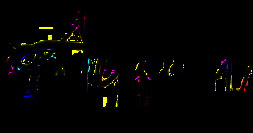
Signature of: edward turner jeffery